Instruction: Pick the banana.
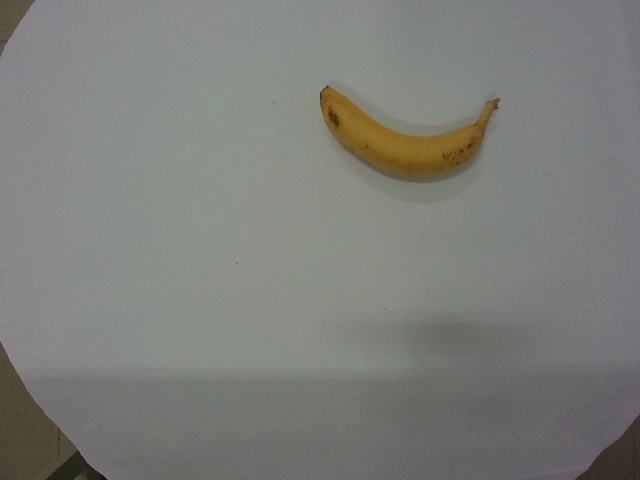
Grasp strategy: vertical